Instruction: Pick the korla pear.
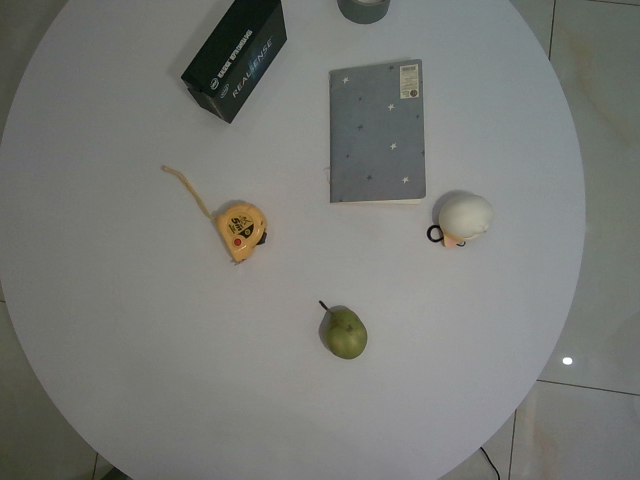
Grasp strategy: vertical